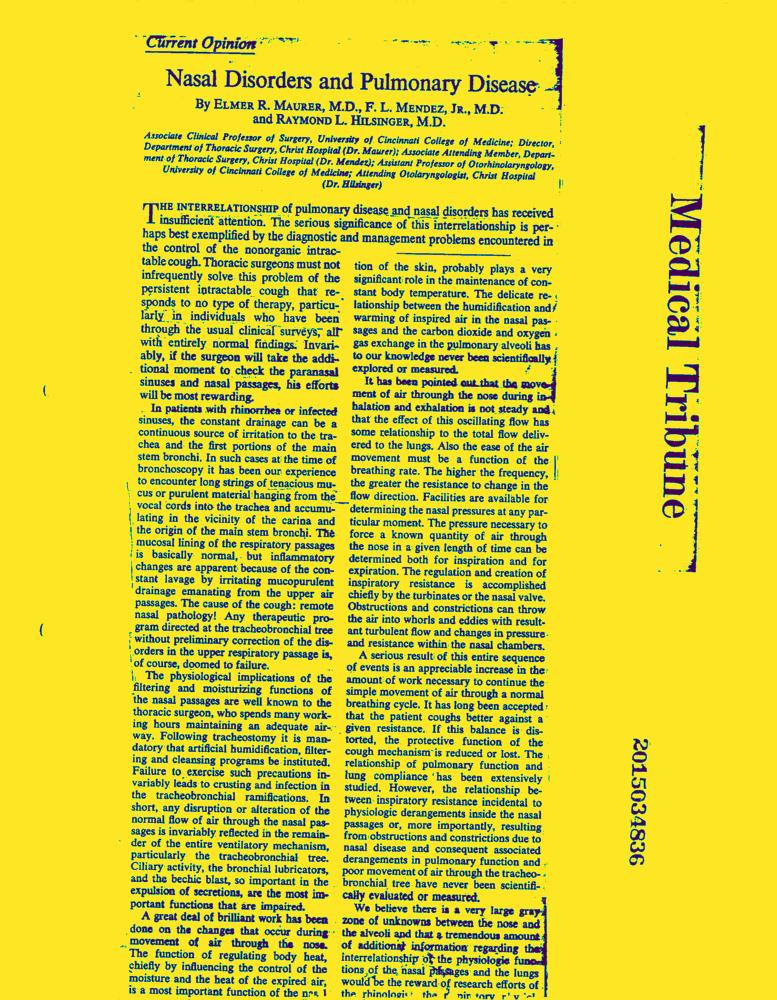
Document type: News-Article